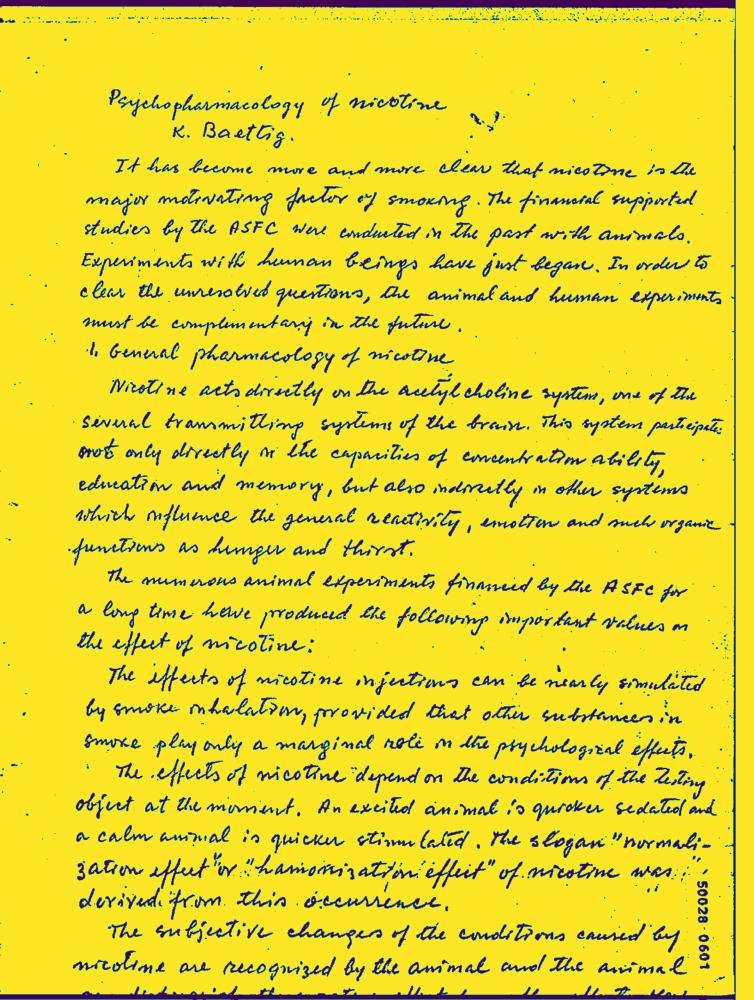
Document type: Hand-Written